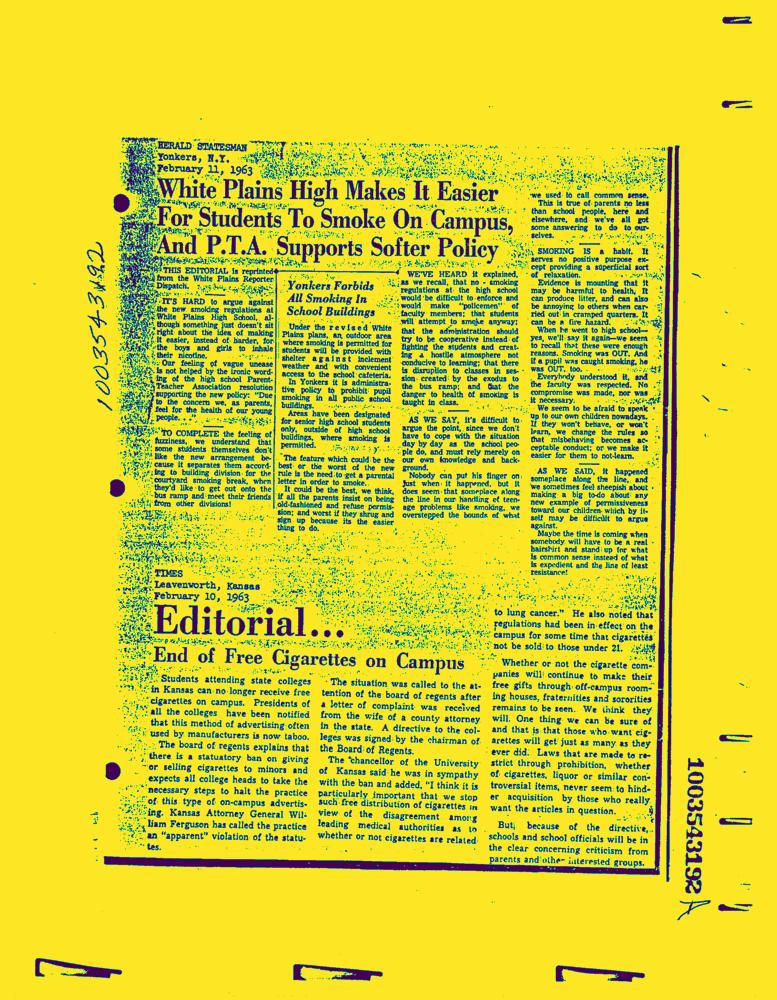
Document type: News-Article